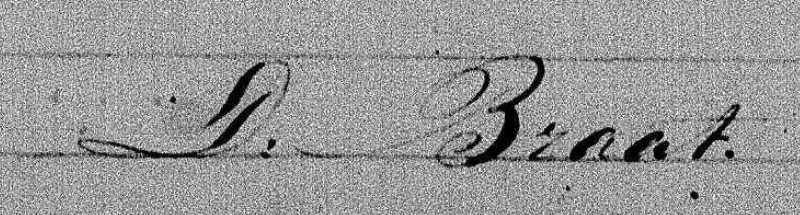
Signature of: dirk braat